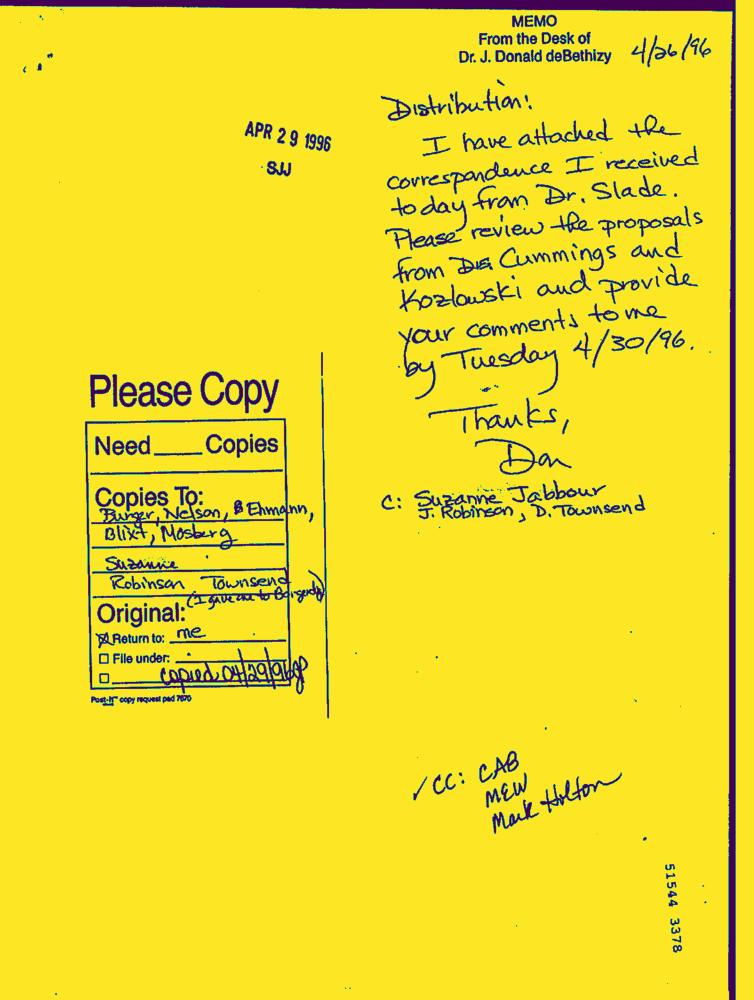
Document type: Hand-Written